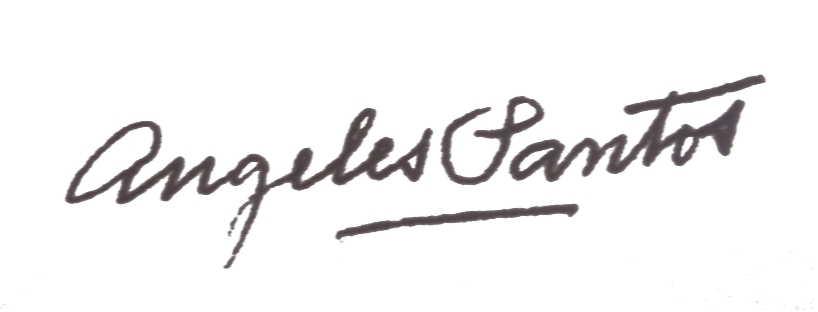
Signature of: ángeles santos torroella